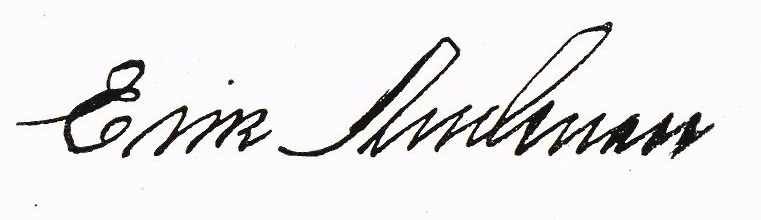
Signature of: erik anderson i hägelåkra